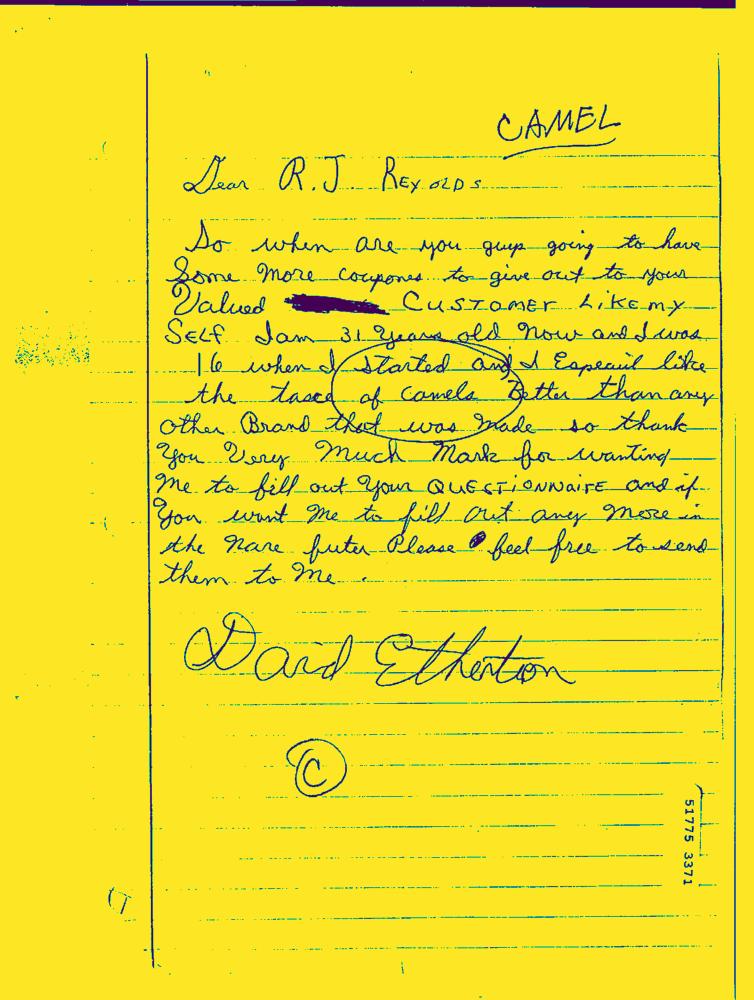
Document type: Hand-Written